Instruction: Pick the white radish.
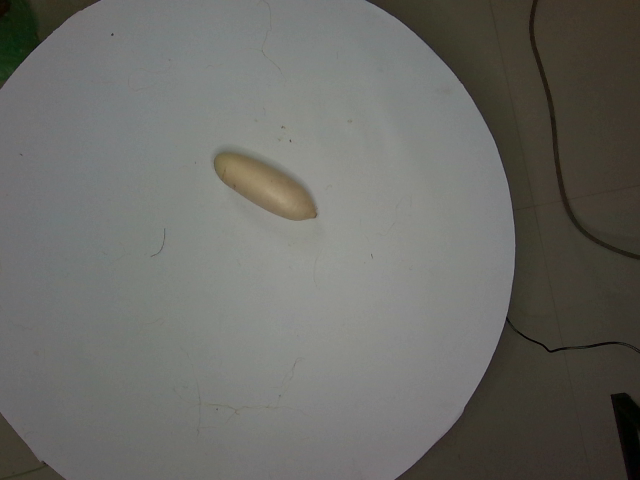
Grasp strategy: vertical